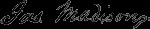
Signature of: james madison